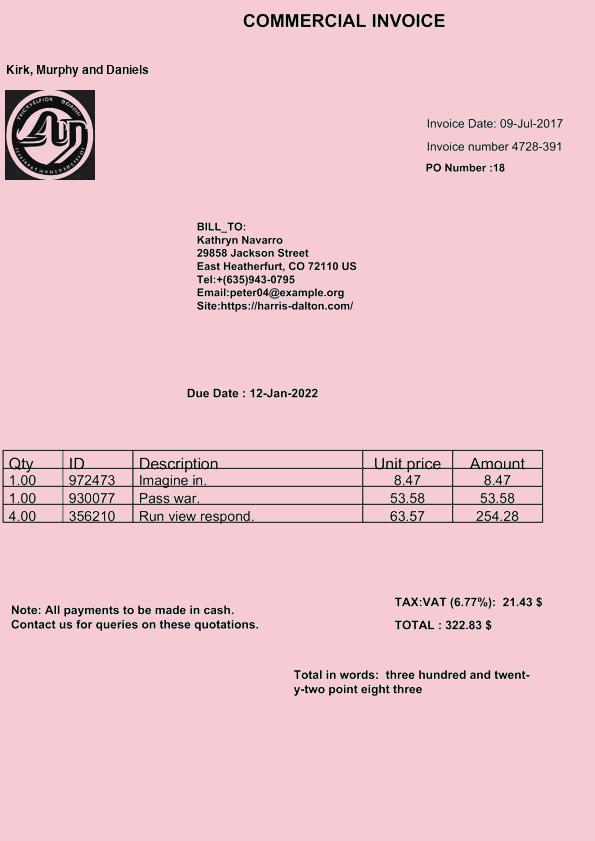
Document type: Invoice